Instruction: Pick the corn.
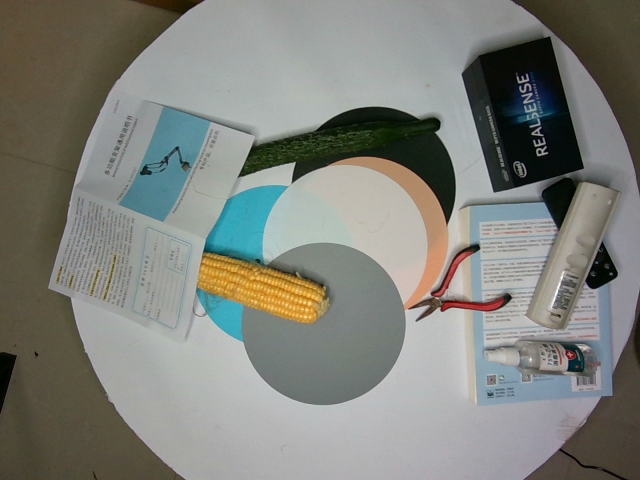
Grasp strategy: vertical